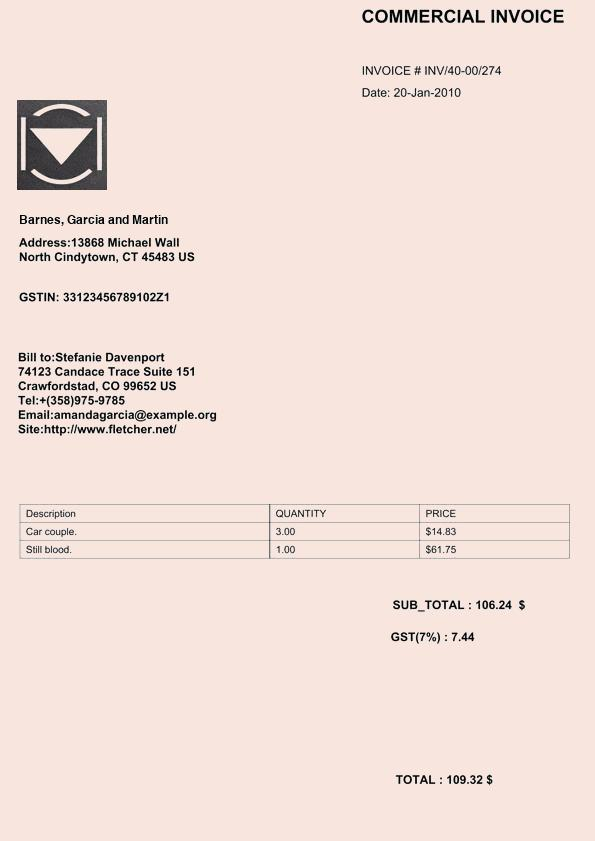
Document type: Invoice